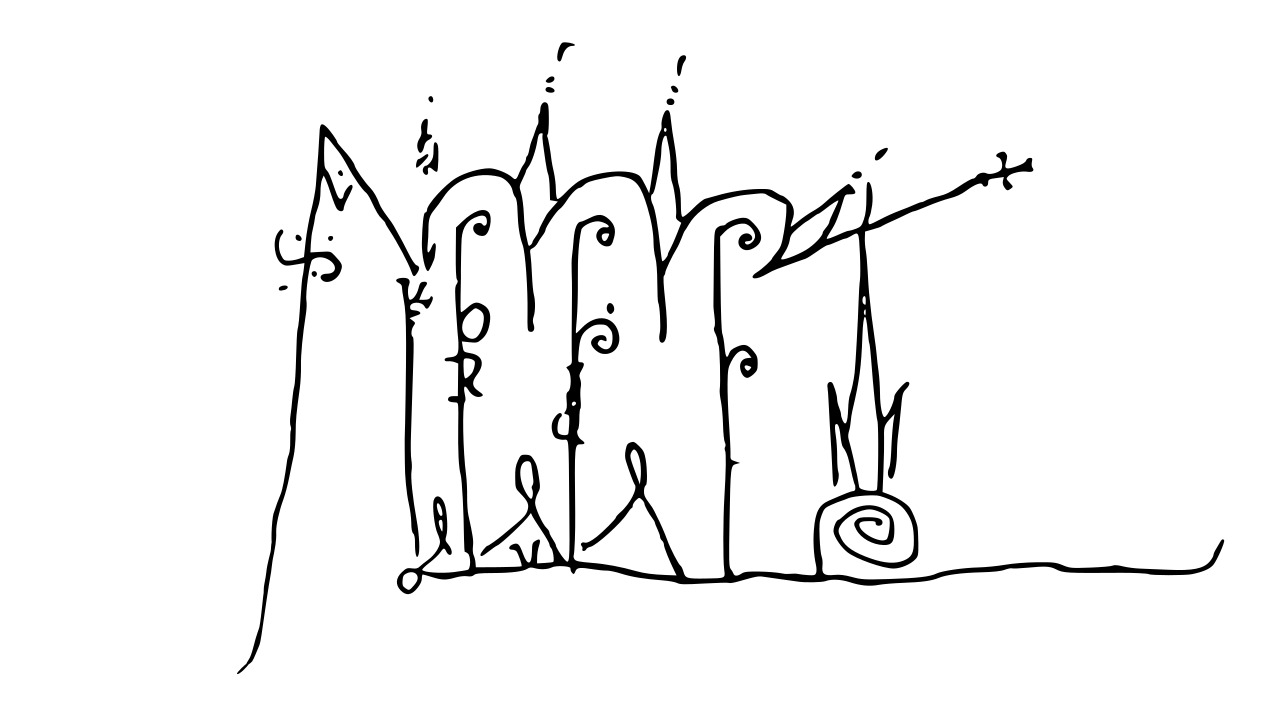
Signature of: bermudo iii of león